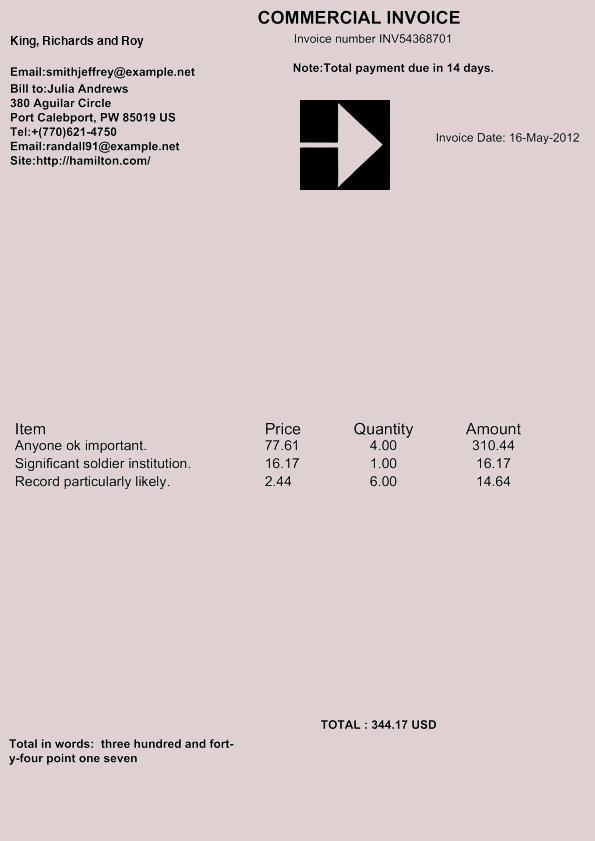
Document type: Invoice